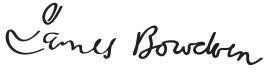
Signature of: james bowdoin